Question: What might the diagnosis be?
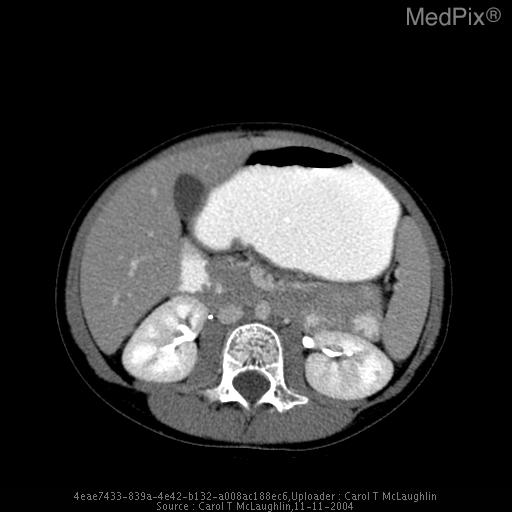
Answer: The possible diagnosis includes DDx for duodenal narrowing:
Annular pancreas
Duodenal web
Post-bulbar ulcer
Duodenal adenocarcinoma
Lymphoma
Extrinsic compression.